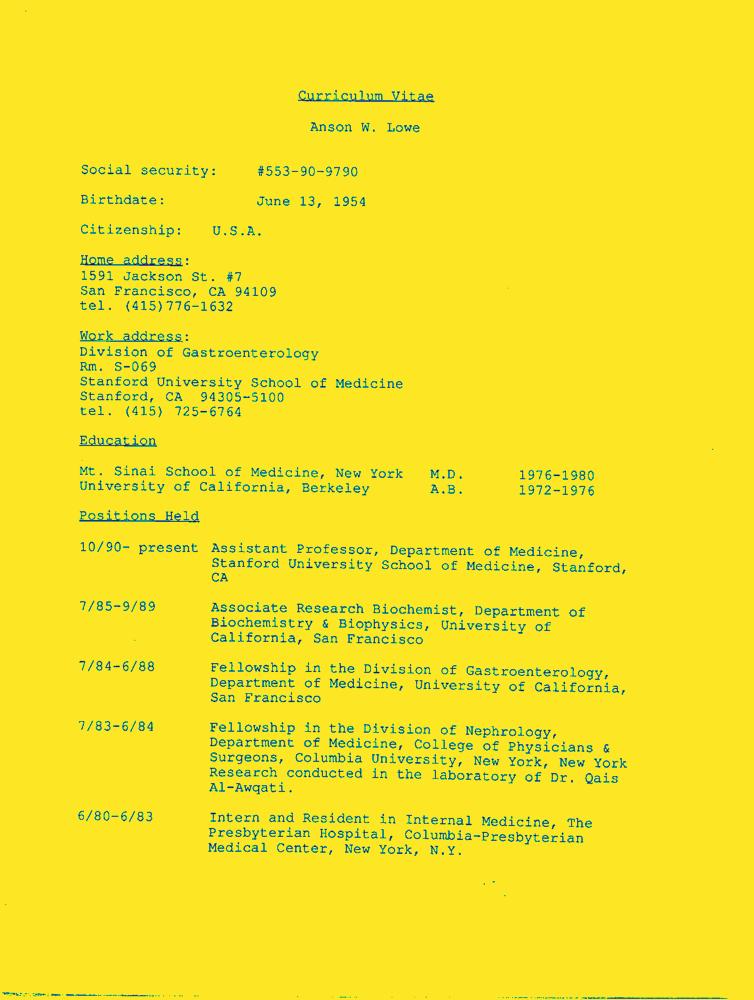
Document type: Resume-Doc